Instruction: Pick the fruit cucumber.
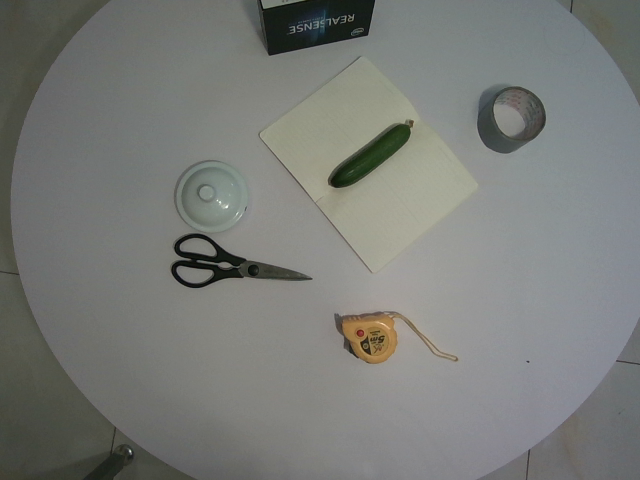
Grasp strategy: vertical